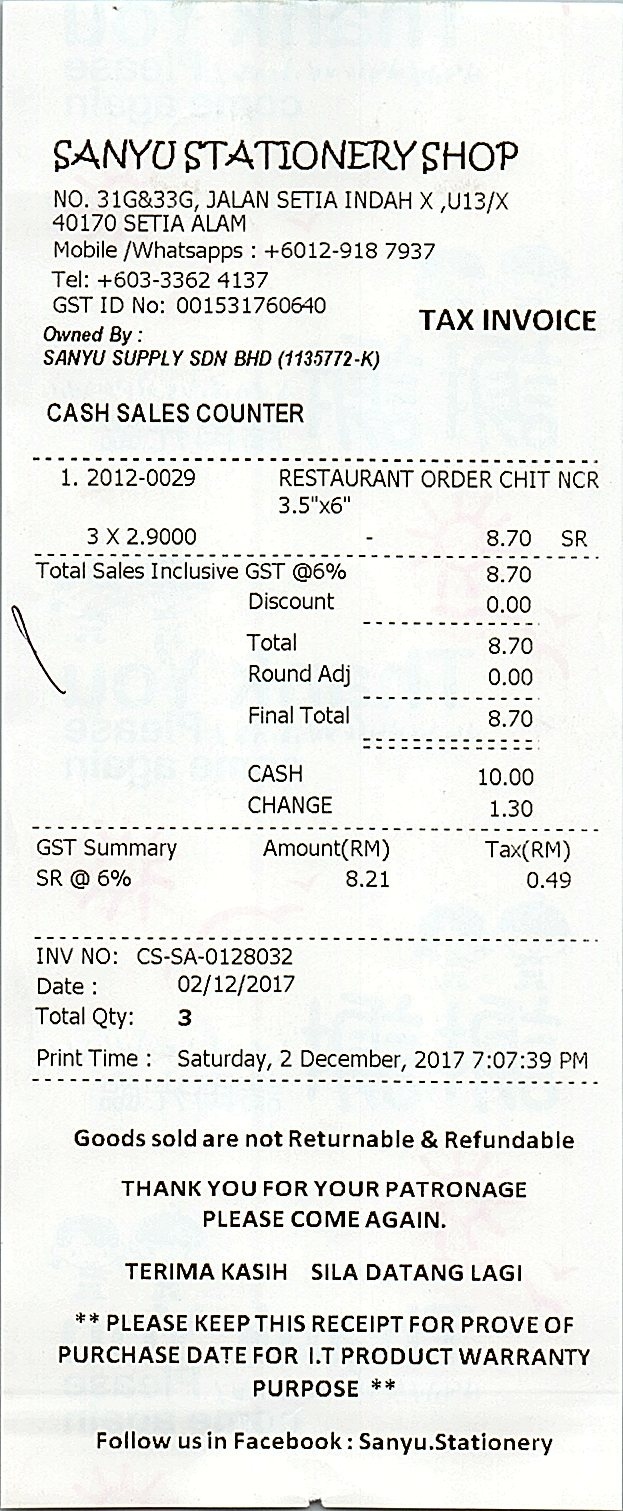
SANYU STATIONERY SHOP
NO. 31G&33G, JALAN SETIA INDAH X ,U13/X
40170 SETIA ALAM
MOBILE /WHATSAPPS : +6012-918 7937
TEL: +603-3362 4137
GST ID NO: 001531760640
TAX INVOICE
OWNED BY :
SANYU SUPPLY SDN BHD (1135772-K)
CASH SALES COUNTER
1. 2012-0029
RESTAURANT ORDER CHIT NCR
3.5"X6"
3 X 2.9000
8.70
SR
TOTAL SALES INCLUSIVE GST @6%
8.70
DISCOUNT
0.00
TOTAL
8.70
ROUND ADJ
0.00
FINAL TOTAL
8.70
CASH
10.00
CHANGE
1.30
GST SUMMARY
AMOUNT(RM)
TAX(RM)
SR @ 6%
8.21
0.49
INV NO:
DATE :
02/12/2017
TOTAL QTY:
3
PRINT TIME :
GOODS SOLD ARE NOT RETURNABLE & REFUNDABLE
THANK YOU FOR YOUR PATRONAGE
PLEASE COME AGAIN.
TERIMA KASIH SILA DATANG LAGI
** PLEASE KEEP THIS RECEIPT FOR PROVE OF
PURCHASE DATE FOR I.T PRODUCT WARRANTY
PURPOSE **
FOLLOW US IN FACEBOOK : SANYU.STATIONERY
CS-SA-0128032
SATURDAY, 2 DECEMBER, 2017 7:07:39 PM